Question: Explain the disease:
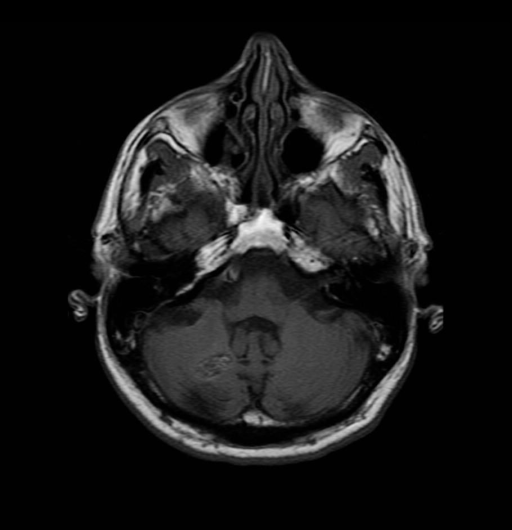
Answer: The disease is discussed as: Cavernous Angiomas make up approximately 10-15% of vascular malformations of the brain. They consist of large sinusoidal vascular spaces which lack normal endothelial tight juctions.  As a result, bleeding is frequent.  The majority of bleeds from these lesions, however, are subclinical with nearly 100% demonstrating hemosiderin staining of the adjacent parenchyma at diagnosis.  There is a 0.5-1% incidence of symptomatic hemmorhage/year.  The most common clinical presentation as a result of hemmorhage is the development of seizures or progressive neurologic deficits, with a seizure disorder being the presenting symptom in approximately 50% of patients with cavernous angiomas.  The degree to which a lesion is symptomatic is,like most CNS abnormalities, dependent on location. Brainstem lesions tend to present earlier with neurologic deficits.

Cavernous angiomas may occur anywhere within the CNS with roughly 3/4 occurring supratentorially, 1/4 within the posterior fossa and brainstem, and occasional lesions within the spinal cord.  While the occurrence may be sporadic, there is a strong familial association identified where close to 80% of members of affected families may demonstrate lesions.  In about 50% of patients the lesions will be multiple.  Whenever more than one cavernous malformation is identified in the CNS, there is probably an autosomal dominant inheritence.  This should prompt an evaluation of all first-degree relatives.

Imaging findings are related to the degree of prior hemmorhage of the lesions.  On CT, these lesions may be heavily calcified.  MR often demonstrates blood products of various ages centrally and a rim of hemosiderin peripherally.  Gradient-echo images may be helpful in identification of small lesions secondary to the gradient suseptibility or characteristic "blooming" artifact produced by hemosiderin.  Following contrast administration, on either CT or MR, variable enhancement may occur.